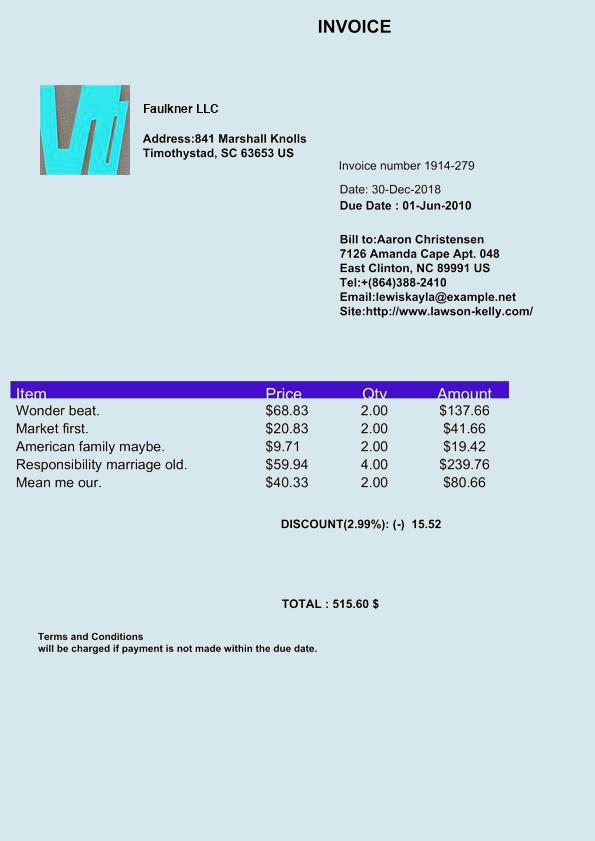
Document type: Invoice